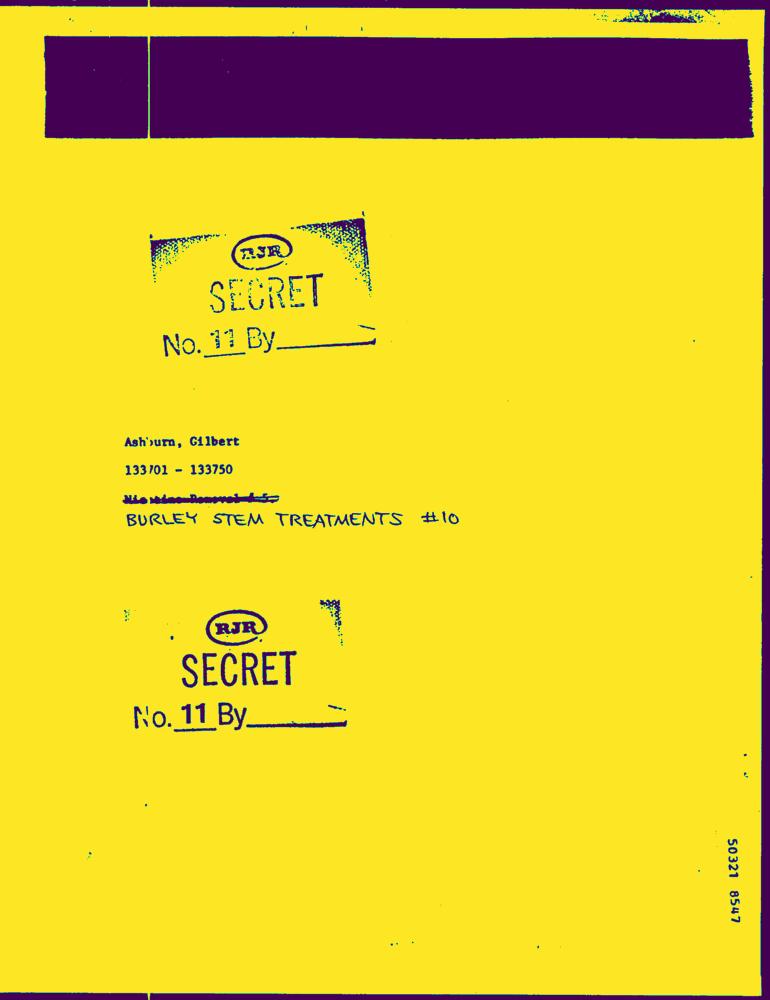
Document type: Hand-Written